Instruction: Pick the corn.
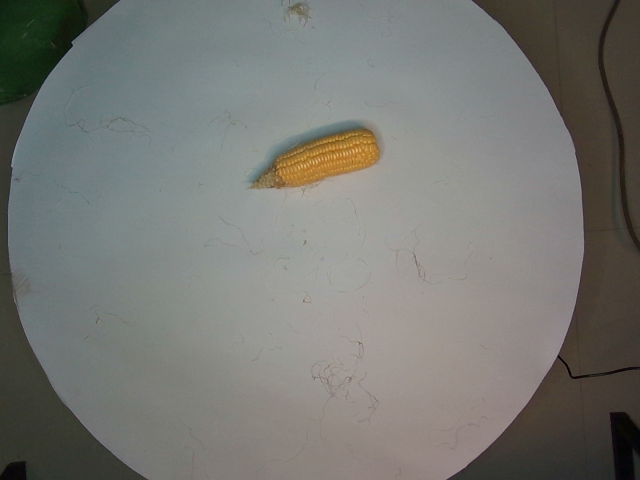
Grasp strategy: vertical